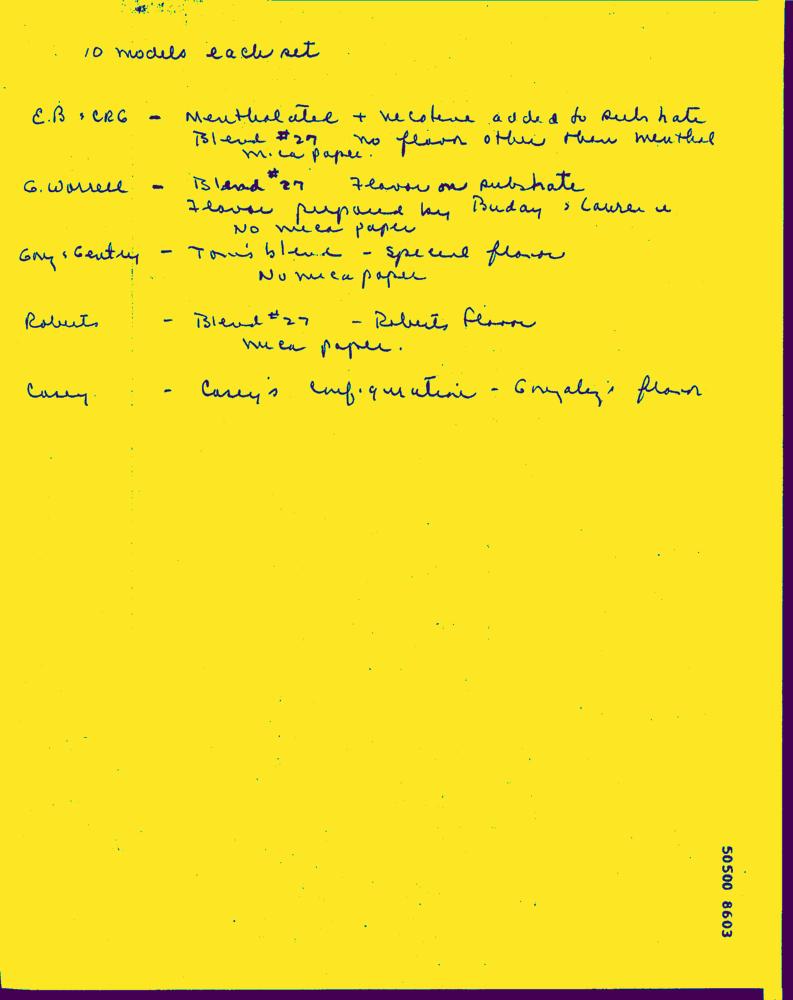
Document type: Hand-Written